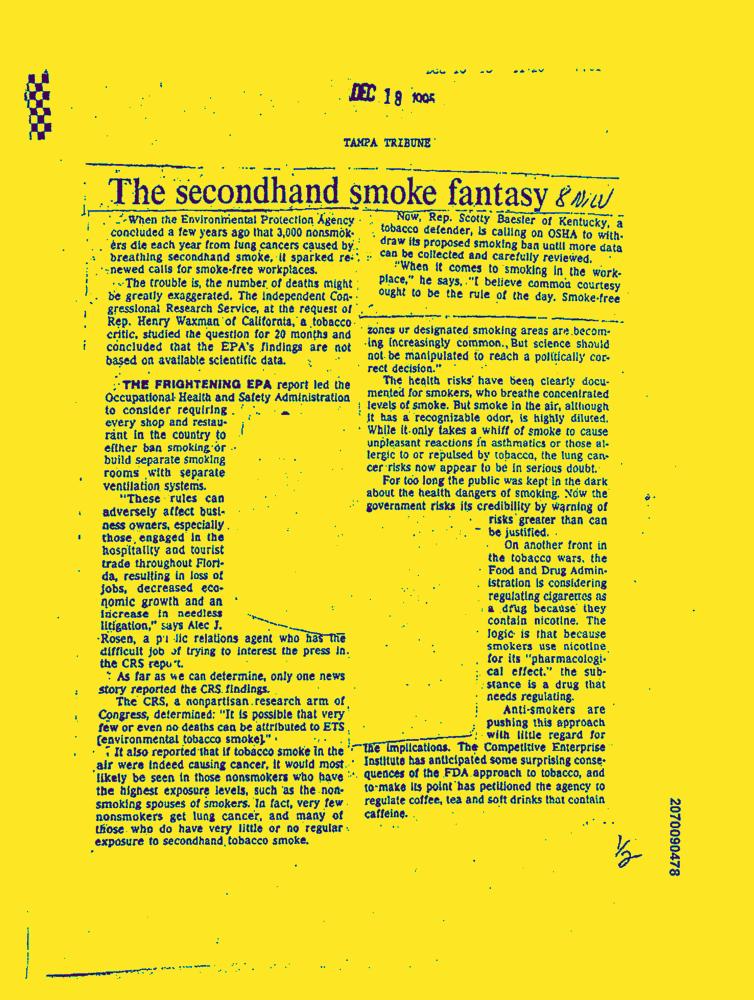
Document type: News-Article